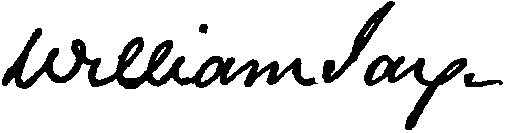
Signature of: william jay